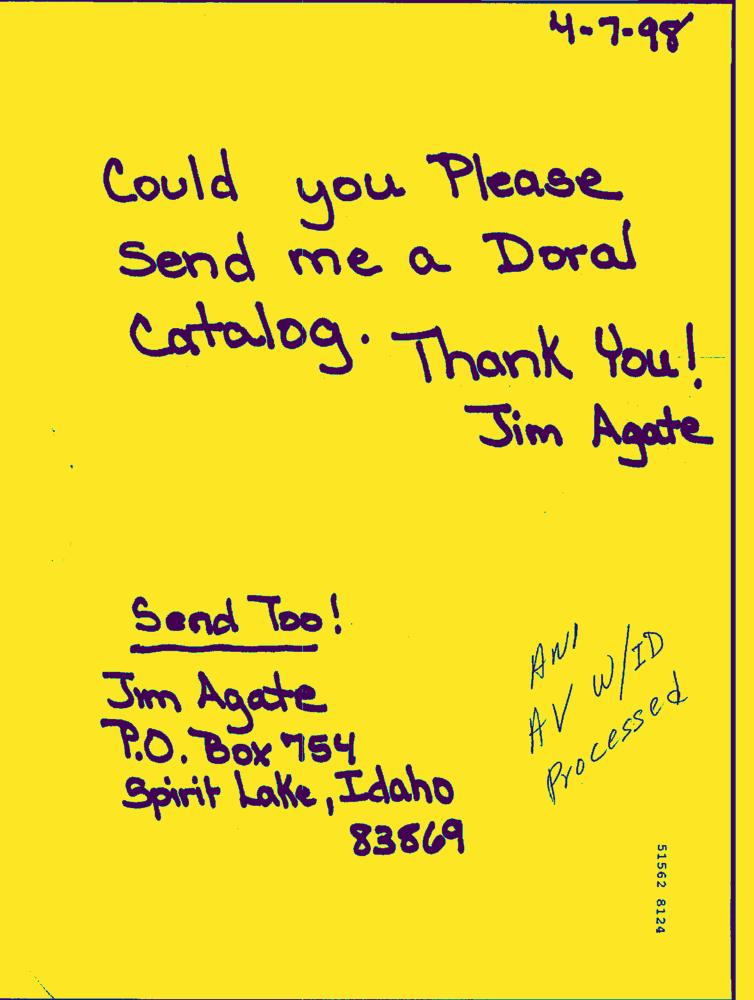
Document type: Hand-Written